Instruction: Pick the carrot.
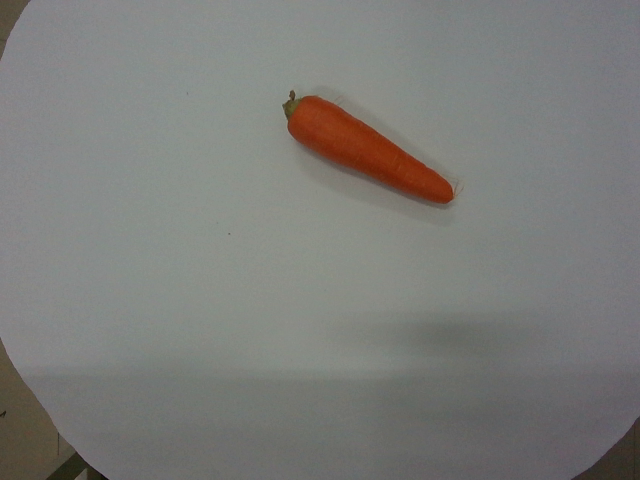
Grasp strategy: vertical